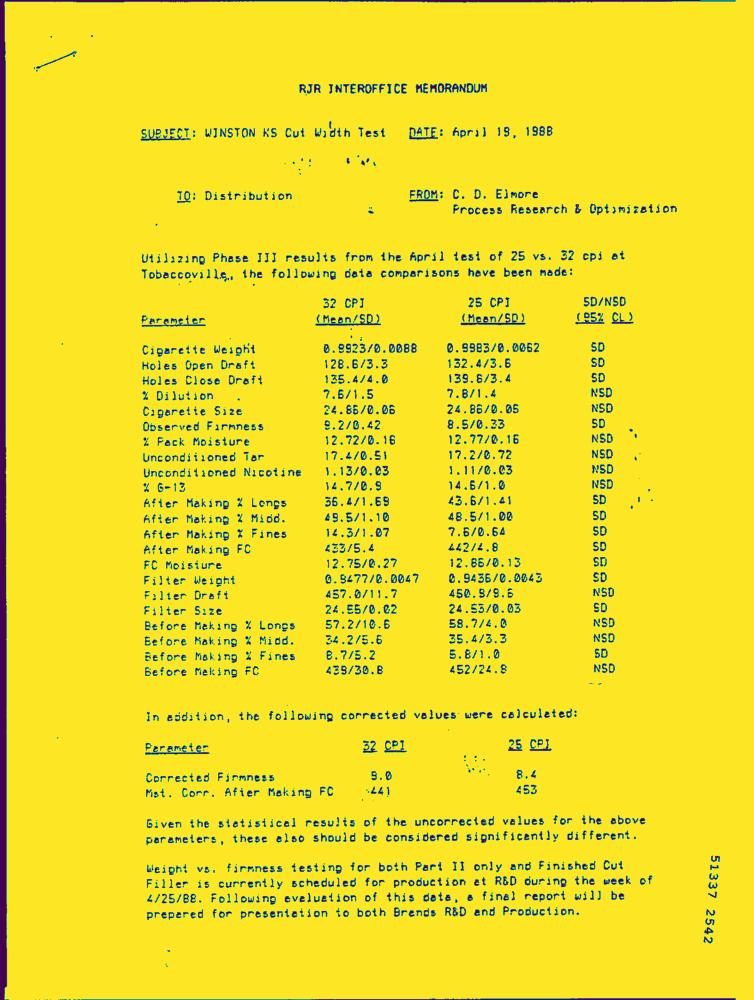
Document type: Letter-Doc